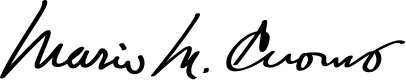
Signature of: mario cuomo